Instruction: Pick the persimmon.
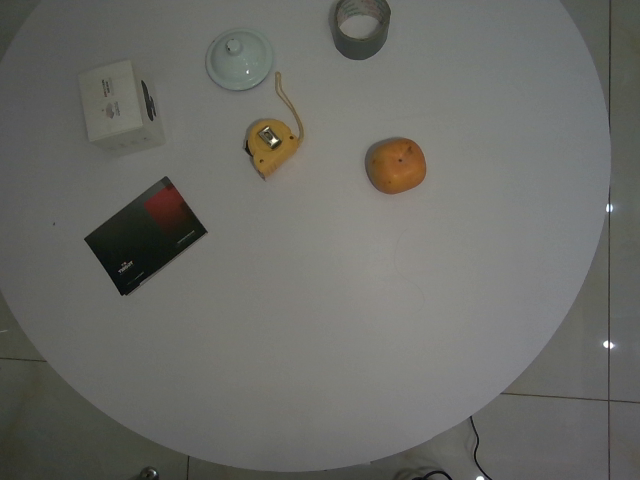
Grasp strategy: vertical